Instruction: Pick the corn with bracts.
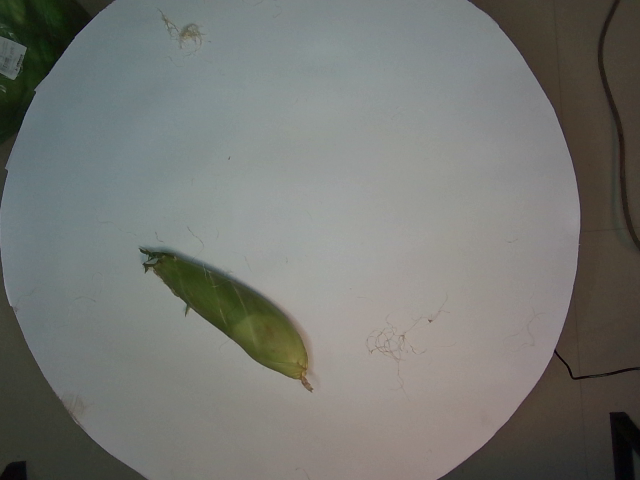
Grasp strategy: vertical